Extract the amount written in words, the amount in digits, the name of the payee, the date on the cheque, and the bank's name from the image.
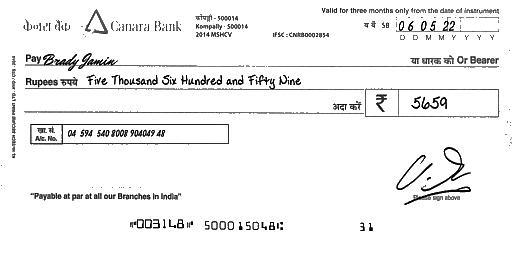
amt_in_words: Five Thousand Six Hundred and Fifty Nine
amt_in_figures: 5659
payee_name: Brady Jamin
bank_name: Canara Bank
cheque_date: 06/05/22